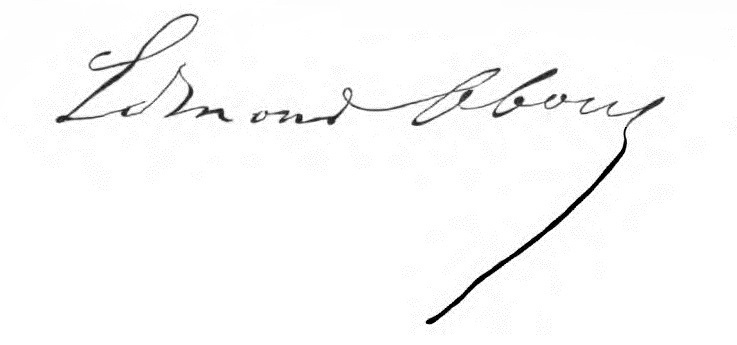
Signature of: edmond françois valentin about